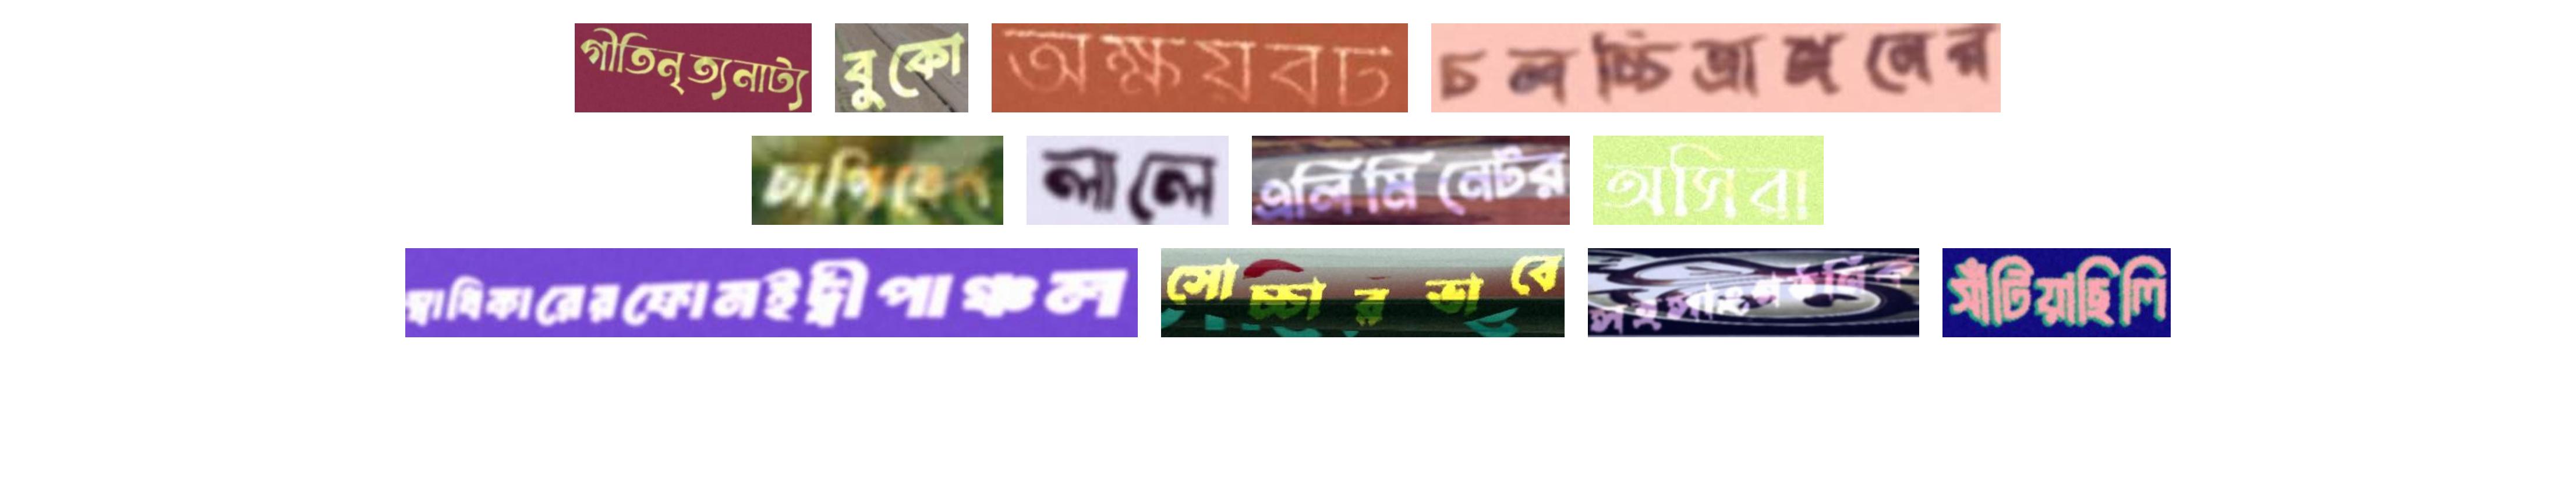
গীতিনৃত্যনাট্য বুকো অক্ষয়বট চলচ্চিত্রাঙ্গনের
চাপিবেন লালে এলিমিনেটর অসিরা
স্বাধিকারেরফোনইদ্বীপাঞ্চল সোচ্চারভাবে সহসাংগঠনিক সাঁটিয়াছিলি